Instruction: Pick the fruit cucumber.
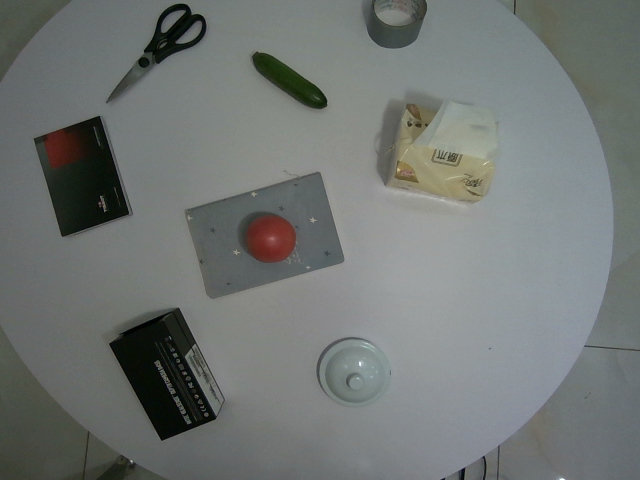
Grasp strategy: vertical